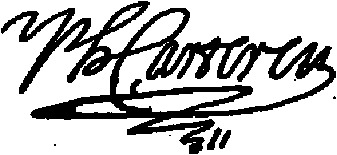
Signature of: philip carteret